Question: Talk about the condition:
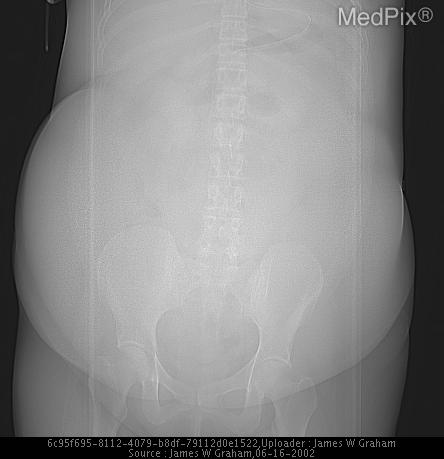
Answer: The disease is discussed as: Pseudomyxoma peritonei is a complication of intraperitoneal seeding by mucin producing cells from a number of different neoplastic processes, leading to mucinous ascites.  The majority of true examples (diffuse form) are due to appendiceal mucoceles from mucinous adenocarcinoma.  Mucinous neoplasms of the ovary and colon can give a similar appreance. It has been suggested that even some of the suspected ovarian sources actually originated from the appendix, with secondary spread to both the ovaries and peritoneum.

Seeding may occur from rupture of the primary tumor, or from accidental spillage during surgical exploration and/or excision.  The majority (~95%) of the peritoneal material is acellular mucin, which is produced by neoplastic cells implanted within the peritoneal cavity.

Findings on CT include loculated ascites with scalloping of the margins of the abdominal organs, septations of the fluid collecions, with or without calcification. The peritoneal surface may also contain punctate calcifications. The mucinous ascities is usually loculated, and a key findings is mass effect on the viscera, such as scalloping of the liver and displacement of bowel loops. This is in contrast to typical ascites which will surround organs, but usually do not alter normal contours.

Although the primary neoplasm may be either benign or malignant, some authorities believe the the unrelenting diffuse form is only associated with malignant disease

Treatment often consists of removal of the primary tumor, omentectomy, and debulking of the mucoid material.  However, recurrences are common. There is progressive distention of the peritoneal cavity and compression of abdominal viscera. Repeated surgical debridement of mucoid material from the abdomen carries the risks of surgical complications, which are often the eventual cause of death. Patients also often experience progressive wasting, and can suffer from repeated bowel obstruction.